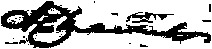
Signature of: alexander macomb